Question: Which state is mentioned in the document?
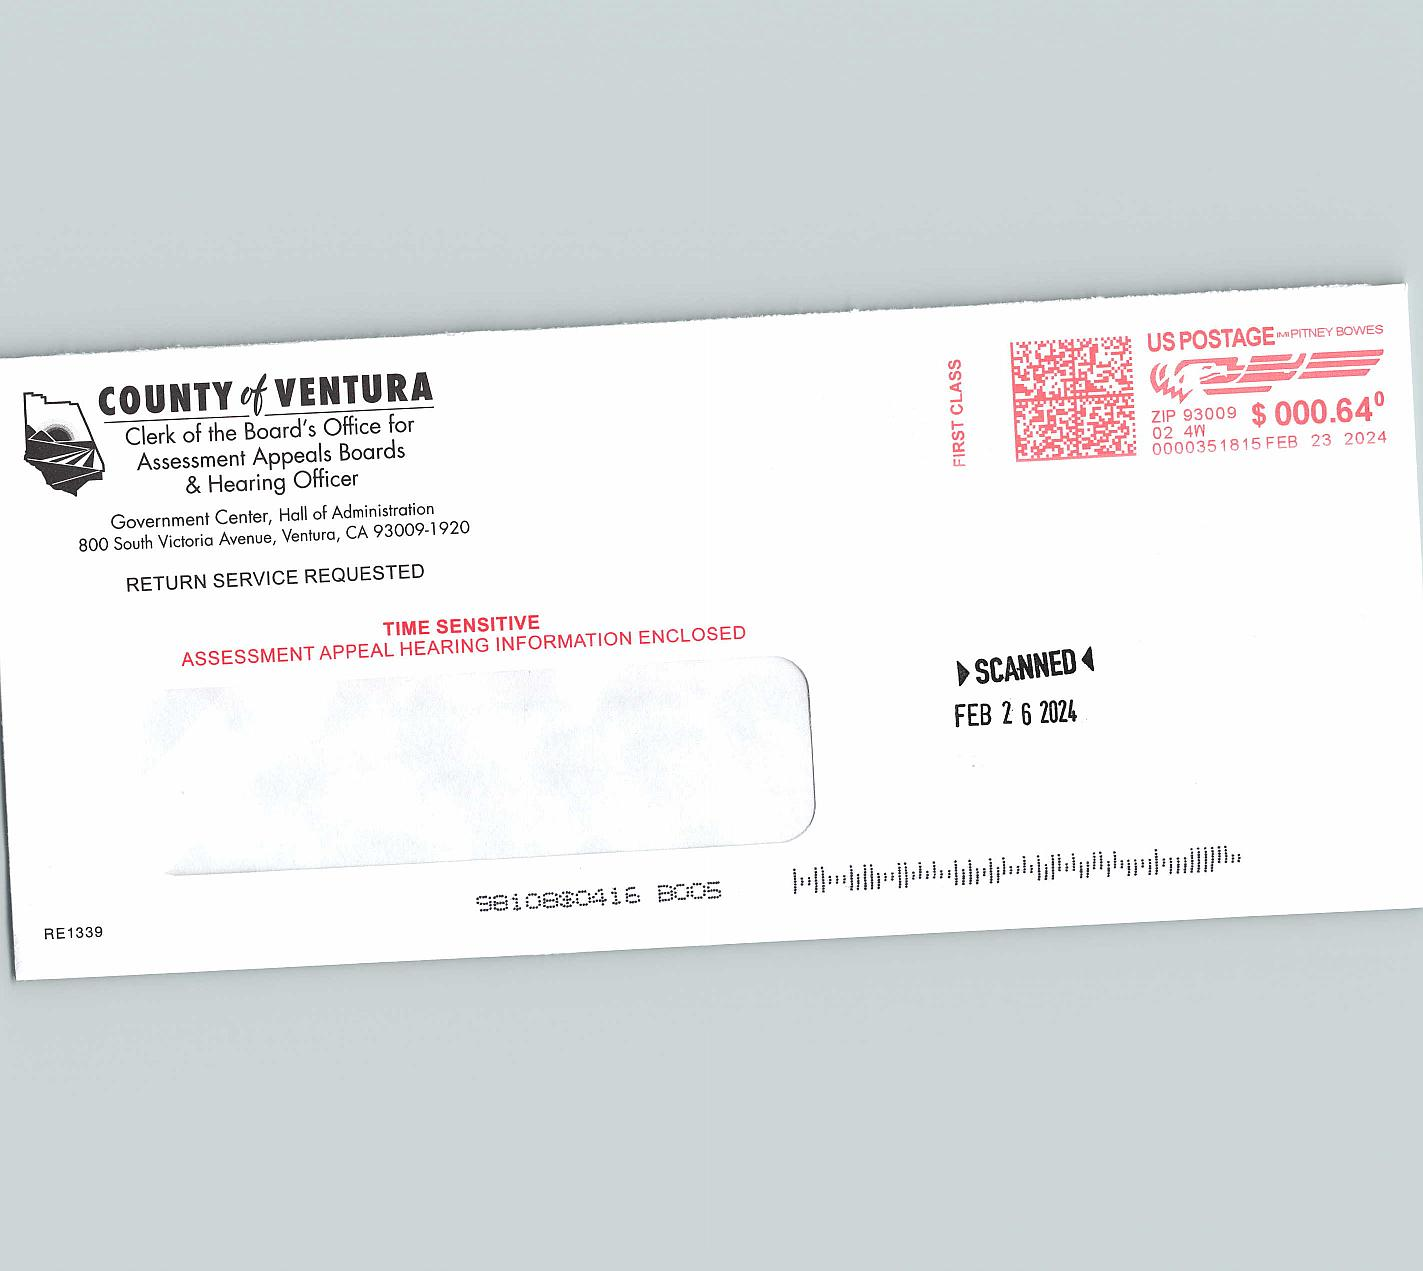
Answer: "CA"